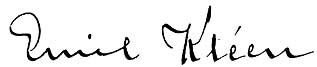
Signature of: emil kléen